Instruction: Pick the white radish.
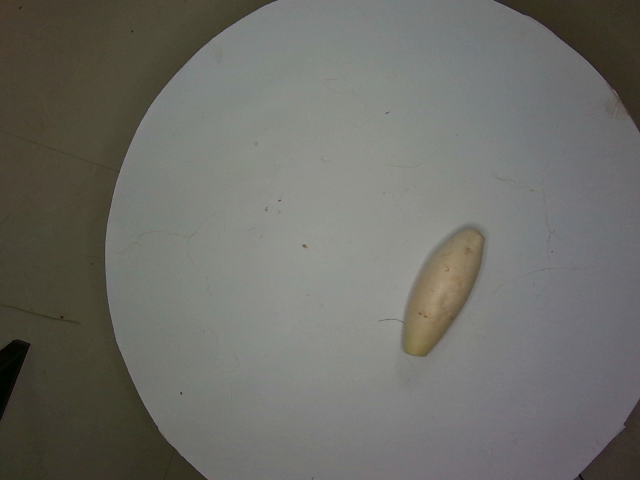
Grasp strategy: vertical